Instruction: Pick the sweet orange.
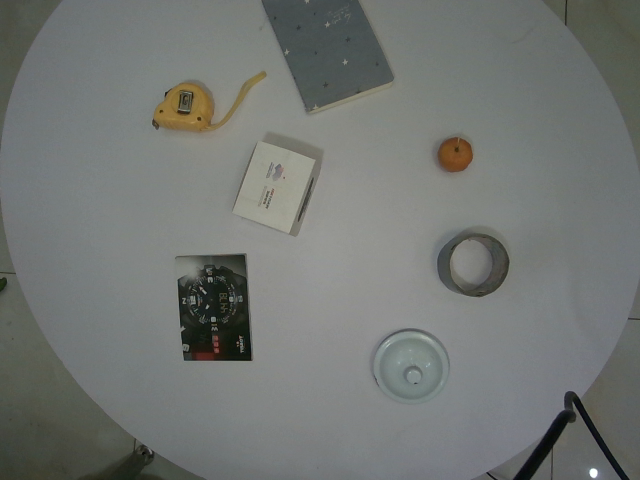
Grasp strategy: vertical